Question: What are the imaging findings?
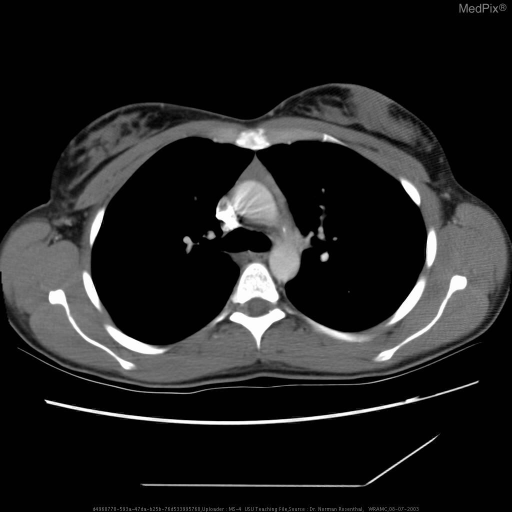
Answer: The imaging shows Residual Thymus Residual Thymus.